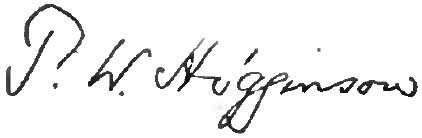
Signature of: thomas wentworth higginson